Question: Explain the disease:
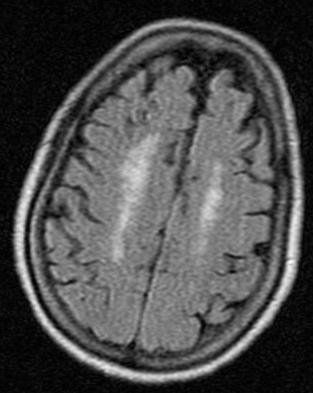
Answer: The disease is discussed as: Leukoaraiosis is a radiologic finding of diffuse white matter changes in the brain, with bilateral patchy or diffuse areas of hyperintensity of the cerebral white matter on FLAIR and T2-weighted MRI  This imaging finding is associated with cerebral small vessel disease.

Key points are:

•  patients who present with stroke-like symptoms and found to have leukoaraiosis on imaging are not to be given thrombolysis treatment, as this is associated with intracerebral hemorrhage.

•  patients with incidental finding of leukoaraiosis are at increased risk for decline in cognitive functioning compared to age-matched controls

•  leukoaraiosis will eventually progress to a vascular dementia

•  there is an association between hyperhomocysteinemia and leukoaraiosis; some will consider treating homocysteinemia with folic acid but meta analysis shows no difference in outcome in use of folic acid vs. controls